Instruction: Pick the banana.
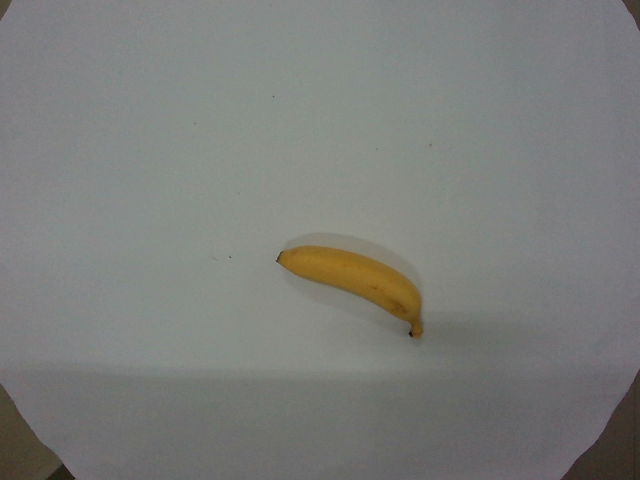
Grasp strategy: vertical